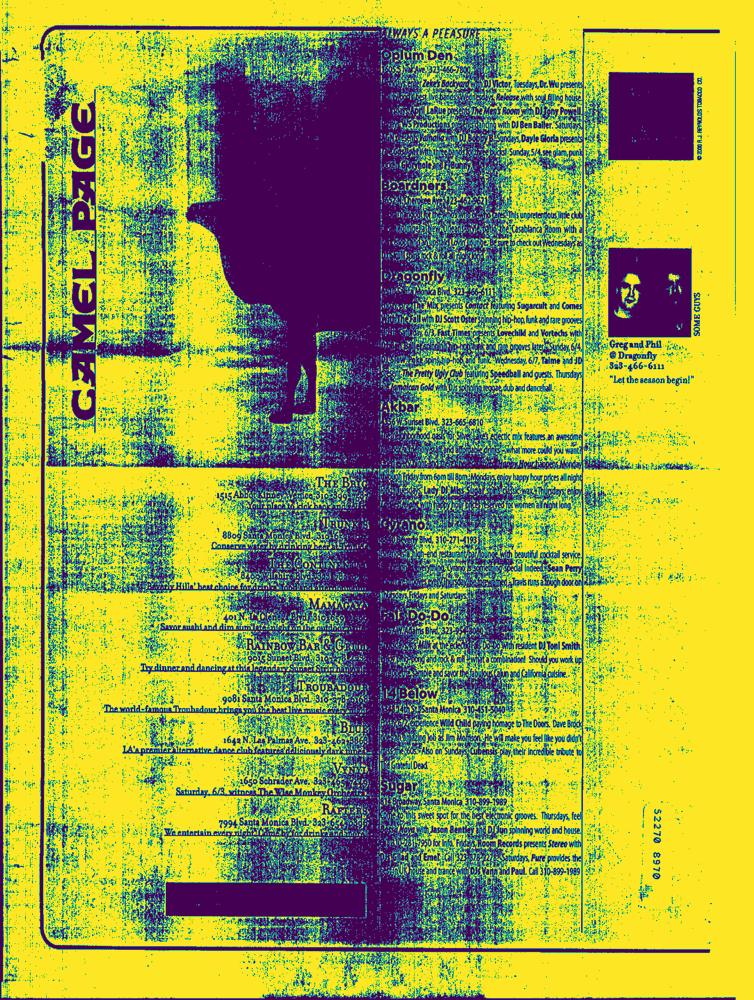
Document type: AD